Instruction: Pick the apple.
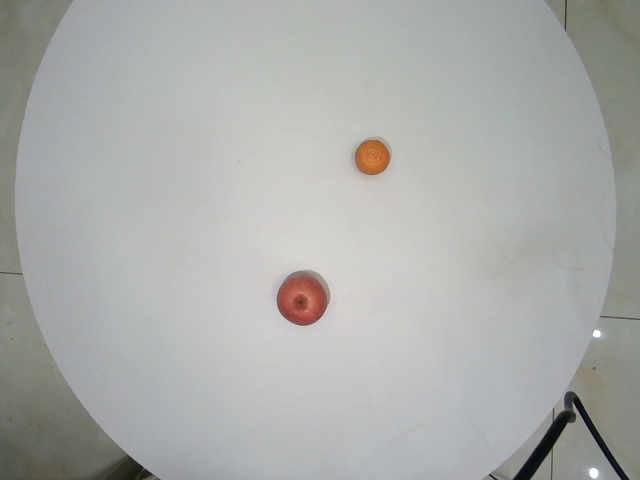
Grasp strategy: vertical